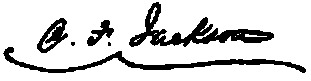
Signature of: claiborne fox jackson